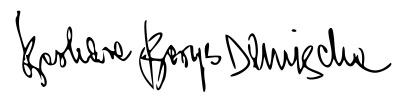
Signature of: barbara borys damięcka